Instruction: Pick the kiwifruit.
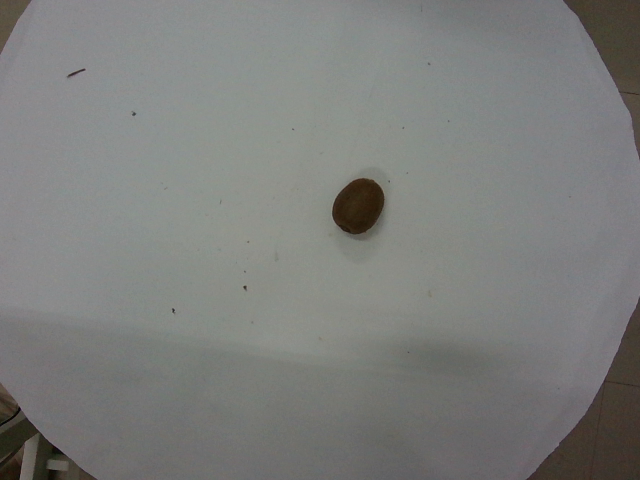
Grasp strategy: vertical